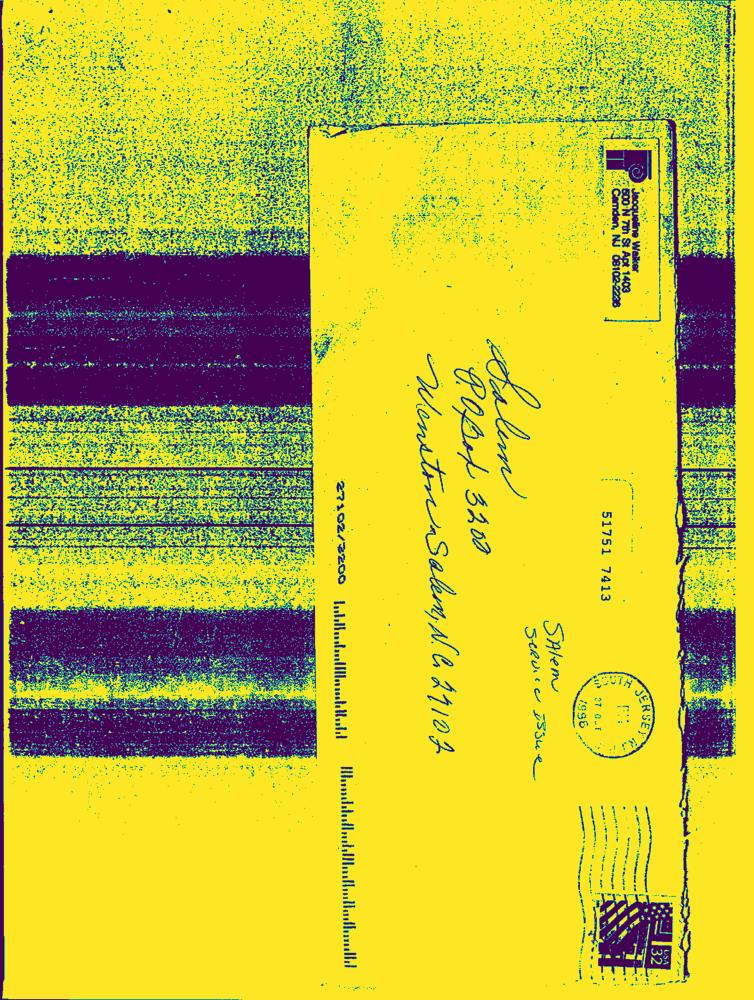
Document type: Hand-Written